Question: What is the estimated tax bill amount according to the document?
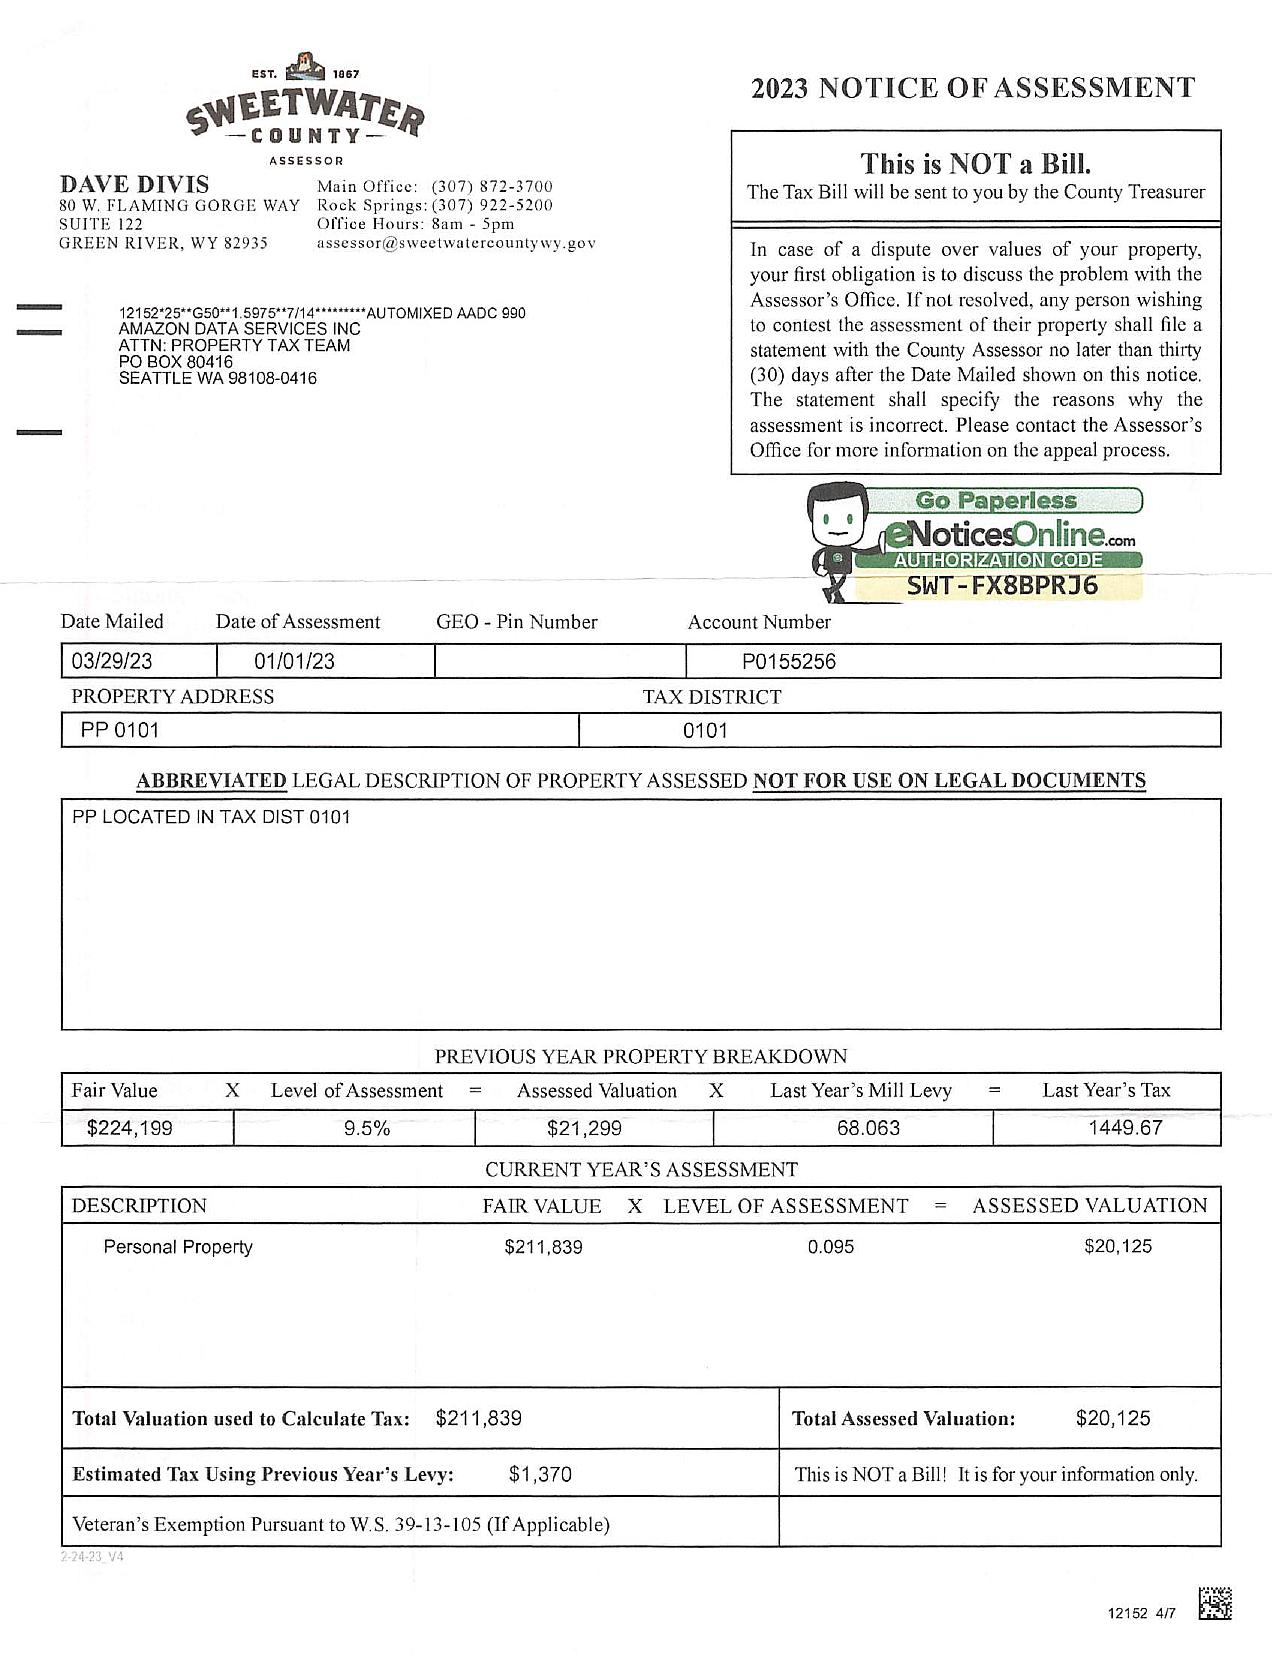
Answer: "$1,370 "